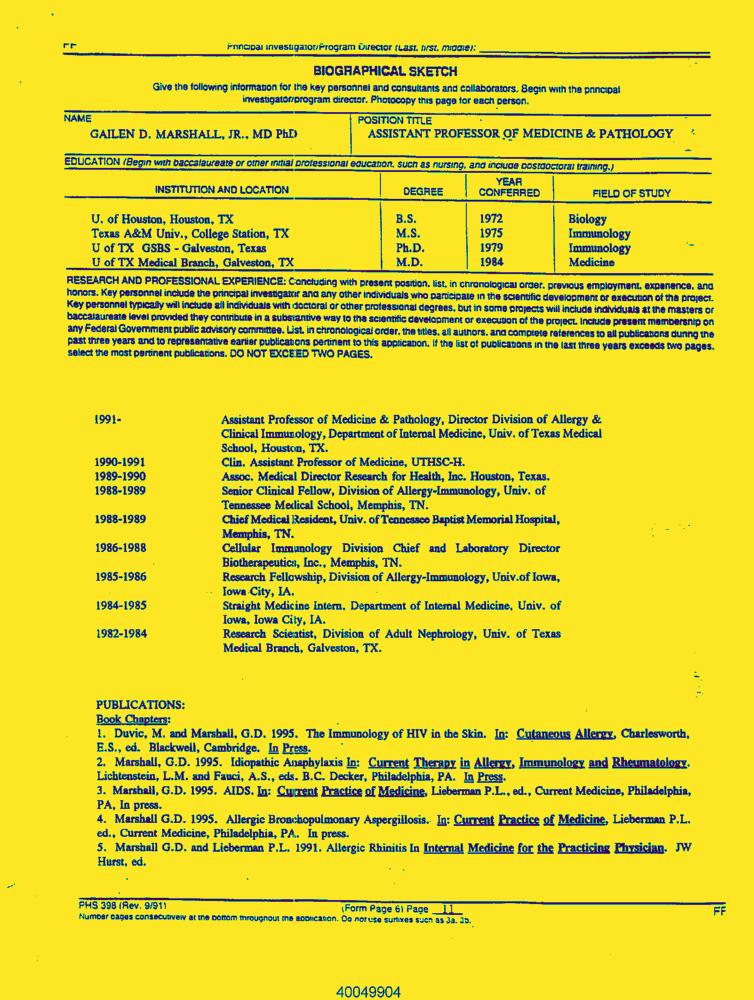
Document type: Resume-Doc